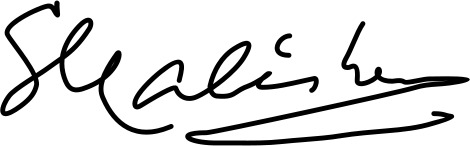
Signature of: sejfulla malëshova